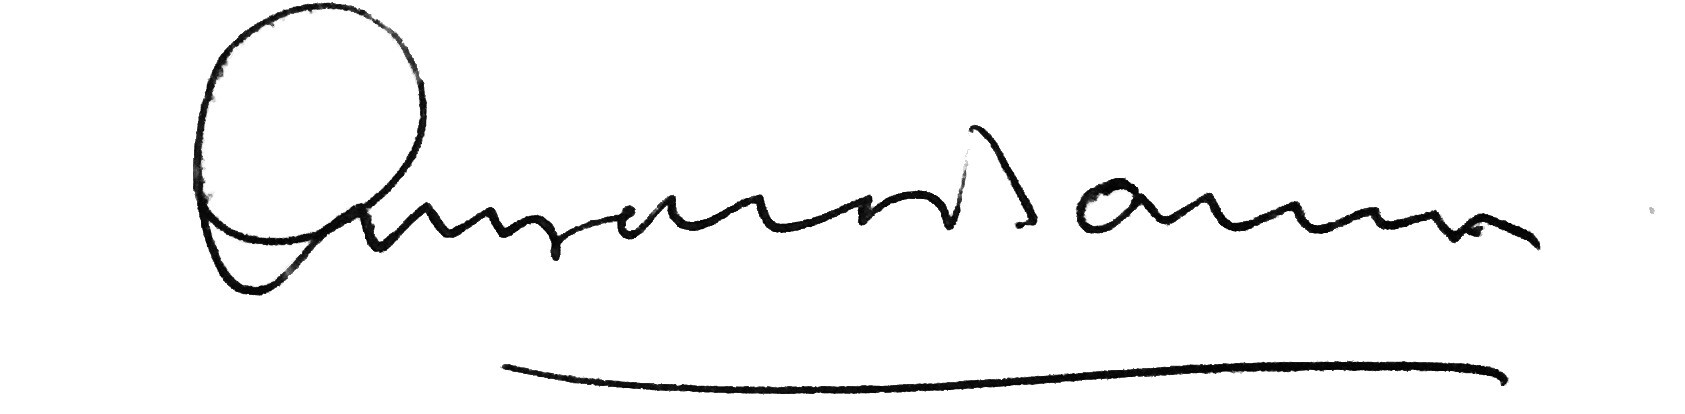
Signature of: gonzalo barrios